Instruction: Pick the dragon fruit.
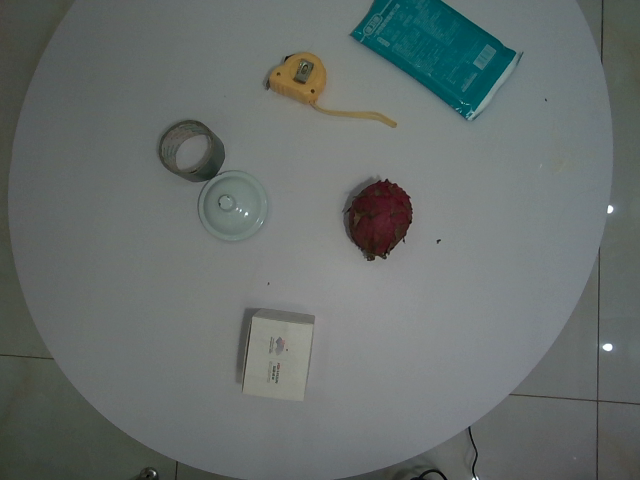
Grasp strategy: vertical